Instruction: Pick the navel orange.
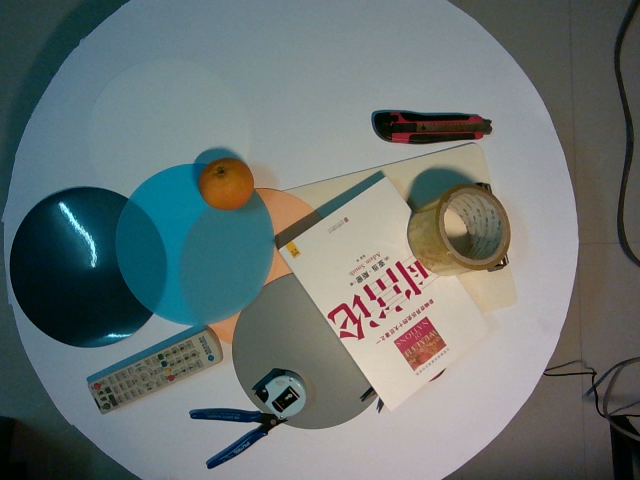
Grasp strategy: vertical